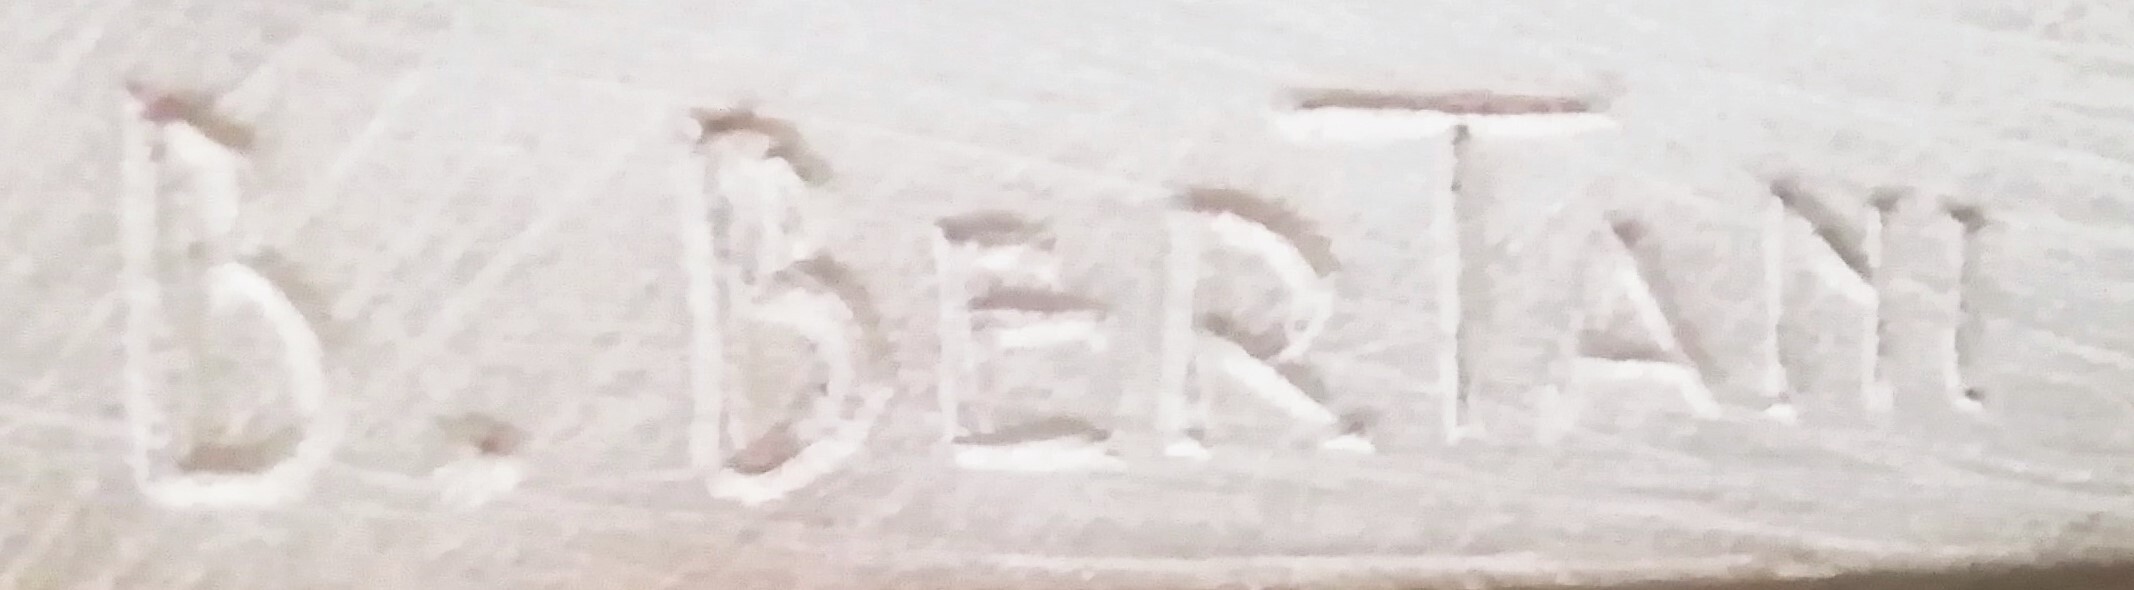
Signature of: bruno bertani